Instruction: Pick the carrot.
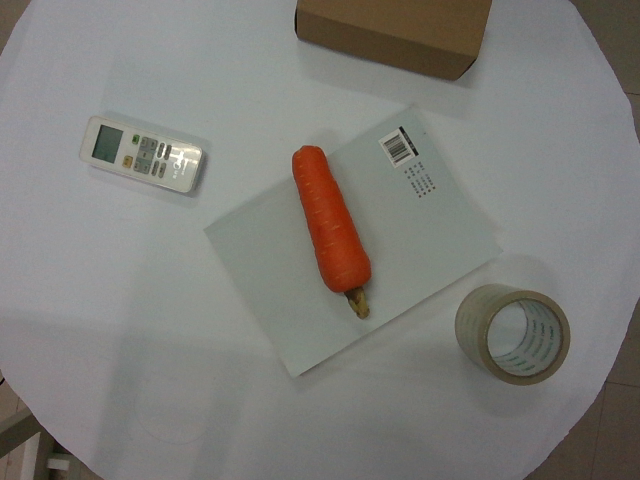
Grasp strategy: vertical